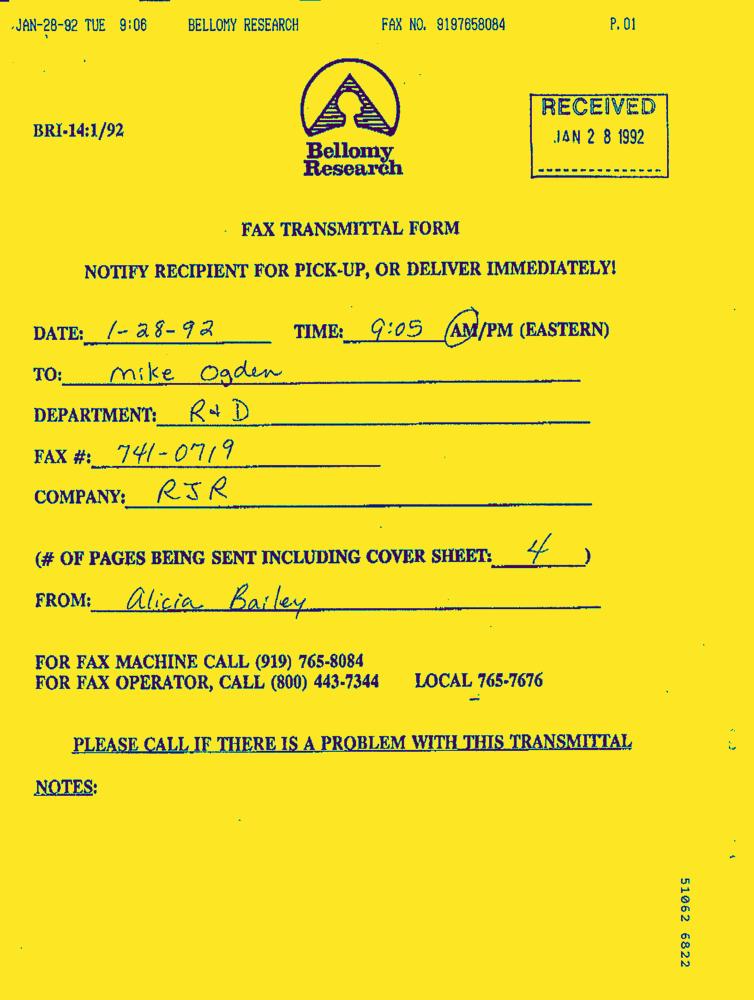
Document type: Letter-Doc